Question: What could the diagnosis suggest?
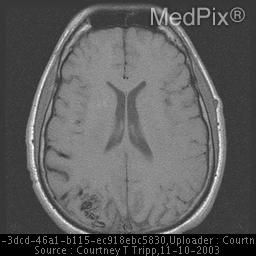
Answer: The possible diagnosis includes dural Arteriovenous fistula.